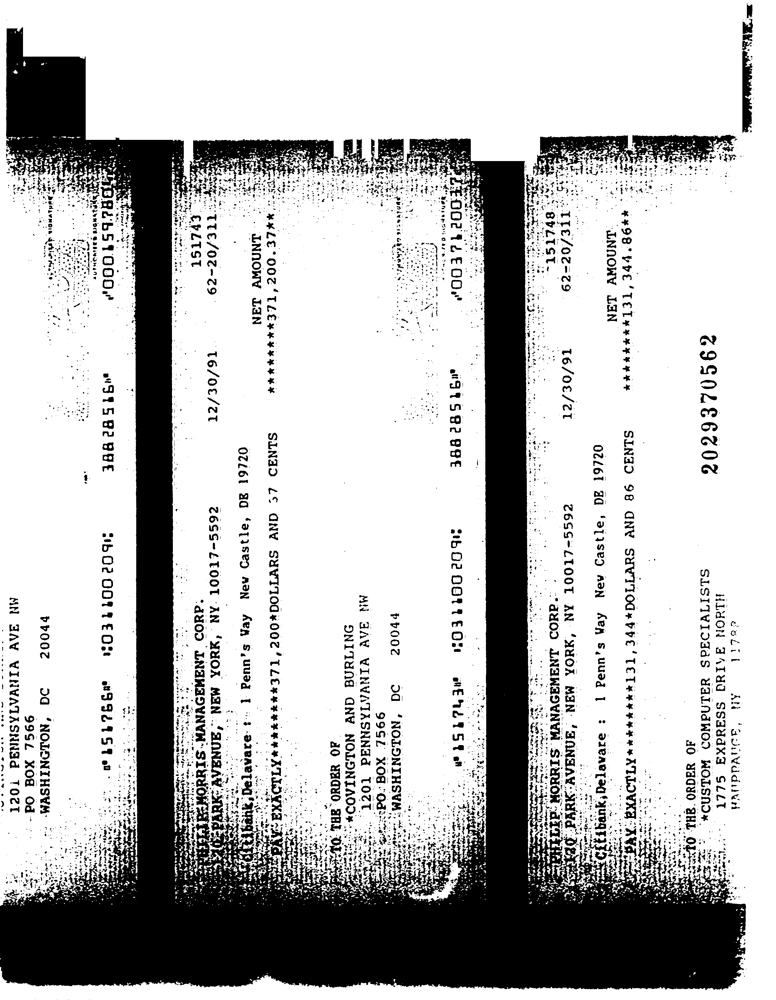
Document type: Invoice